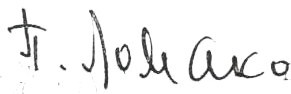
Signature of: pyotr lomako